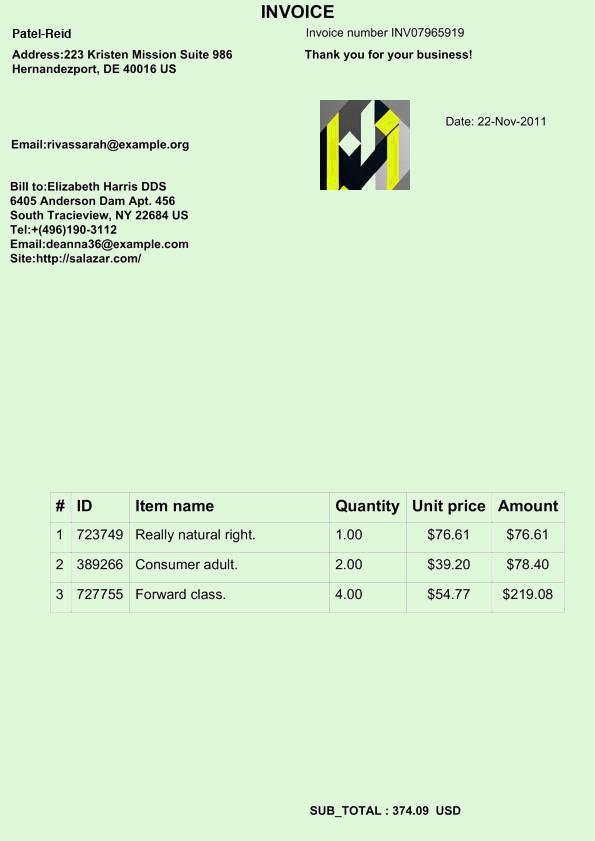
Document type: Invoice